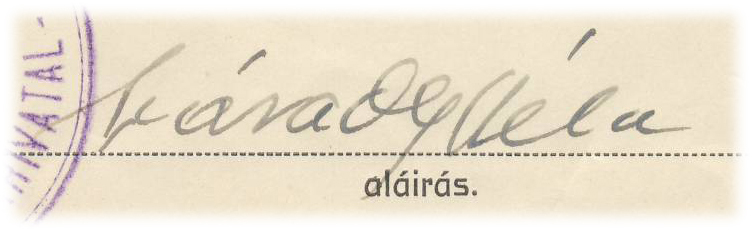
Signature of: béla várady